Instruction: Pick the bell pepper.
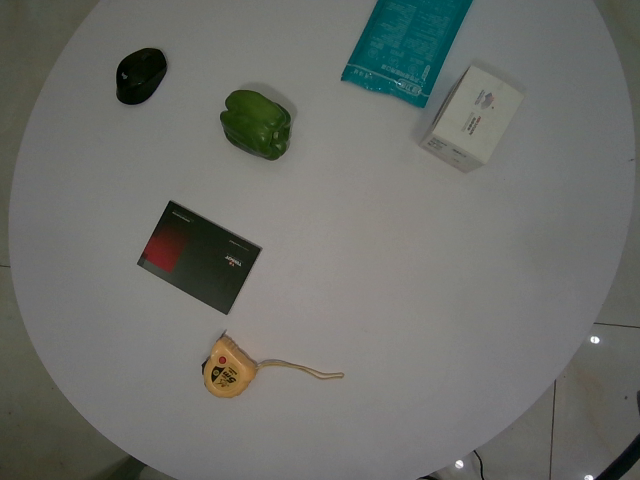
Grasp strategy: vertical